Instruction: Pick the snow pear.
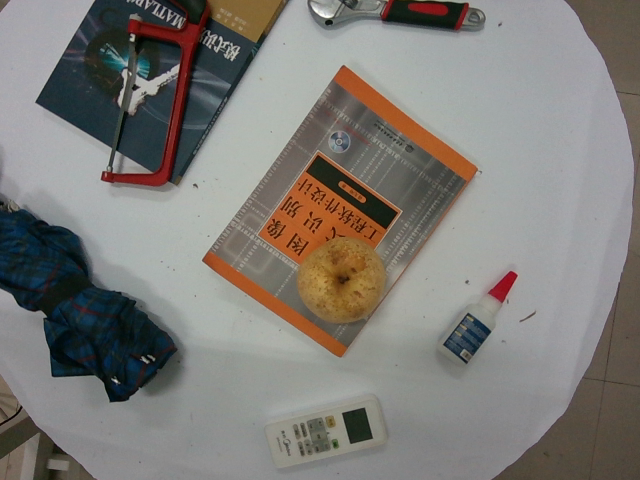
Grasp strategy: vertical